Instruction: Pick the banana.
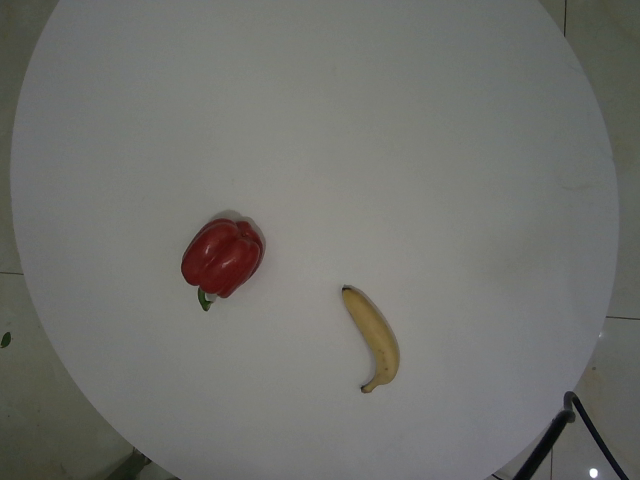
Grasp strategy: vertical